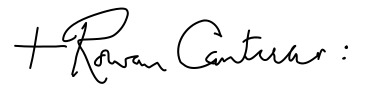
Signature of: rowan williams